Question: What are the imaging findings?
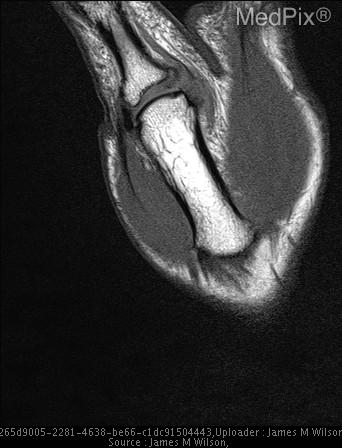
Answer: The imaging shows retracted ulnar collateral ligament with aponeurosis interposed between ligament and attachment site Ulnar Collateral Ligament Tear, Stener Lesion seen on dorsal aspect of metacarpophalangeal joint.